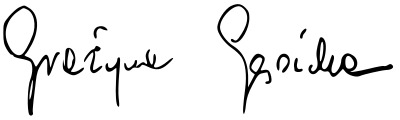
Signature of: grażyna gęsicka